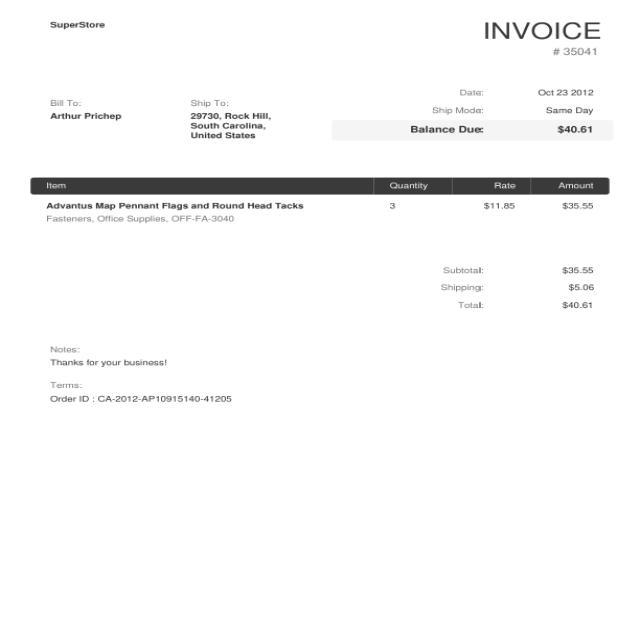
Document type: Invoice